Please extract the written amount, numerical amount, recipient's name, date on the cheque, and the bank's name from the image.
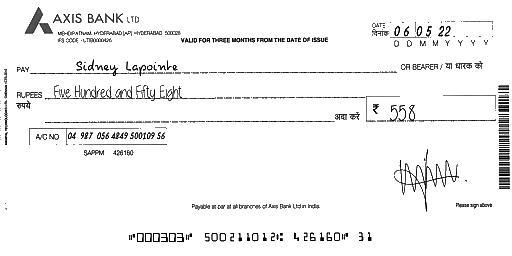
amt_in_words: Five Hundred and Fifty Eight
amt_in_figures: 558
payee_name: Sidney Lapointe
bank_name: AXIS BANK
cheque_date: 06/05/22